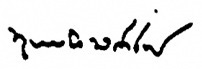
Signature of: q20557488